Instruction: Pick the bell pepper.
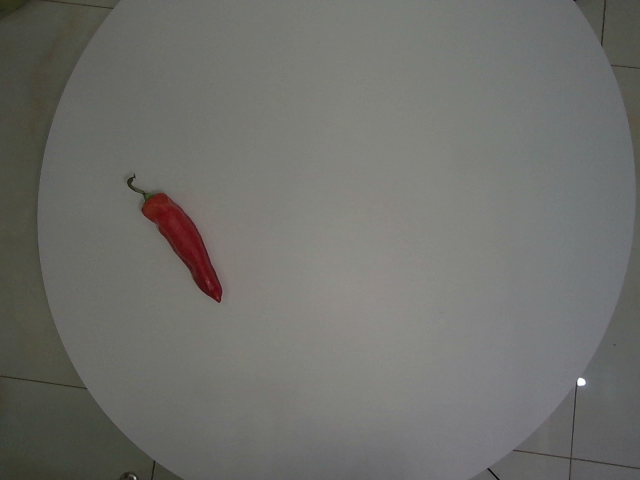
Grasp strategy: vertical